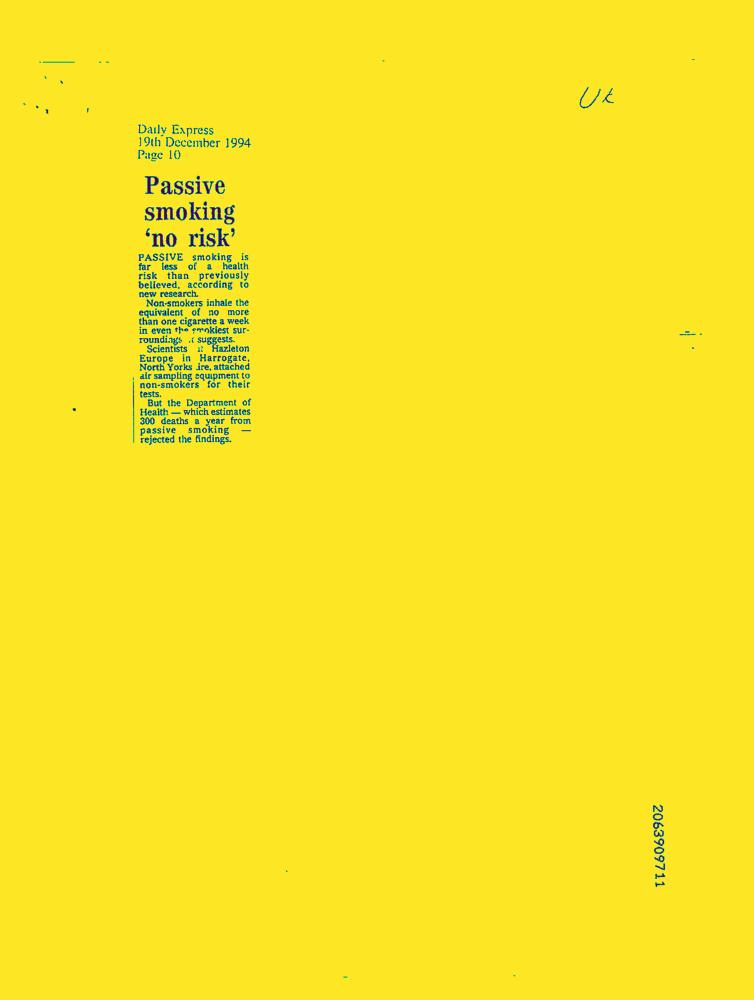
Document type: News-Article